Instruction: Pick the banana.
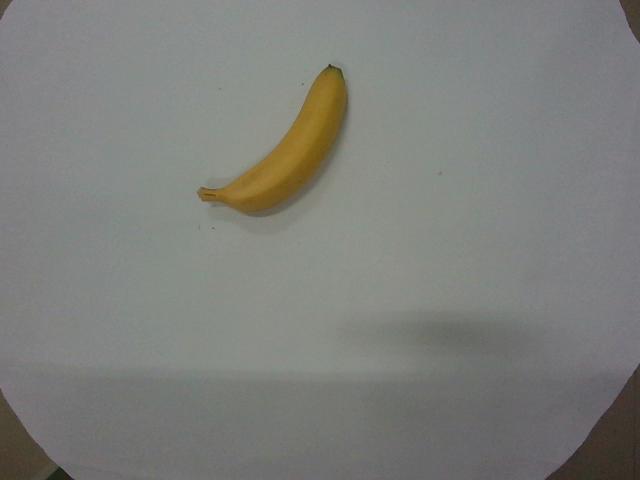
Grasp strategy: vertical